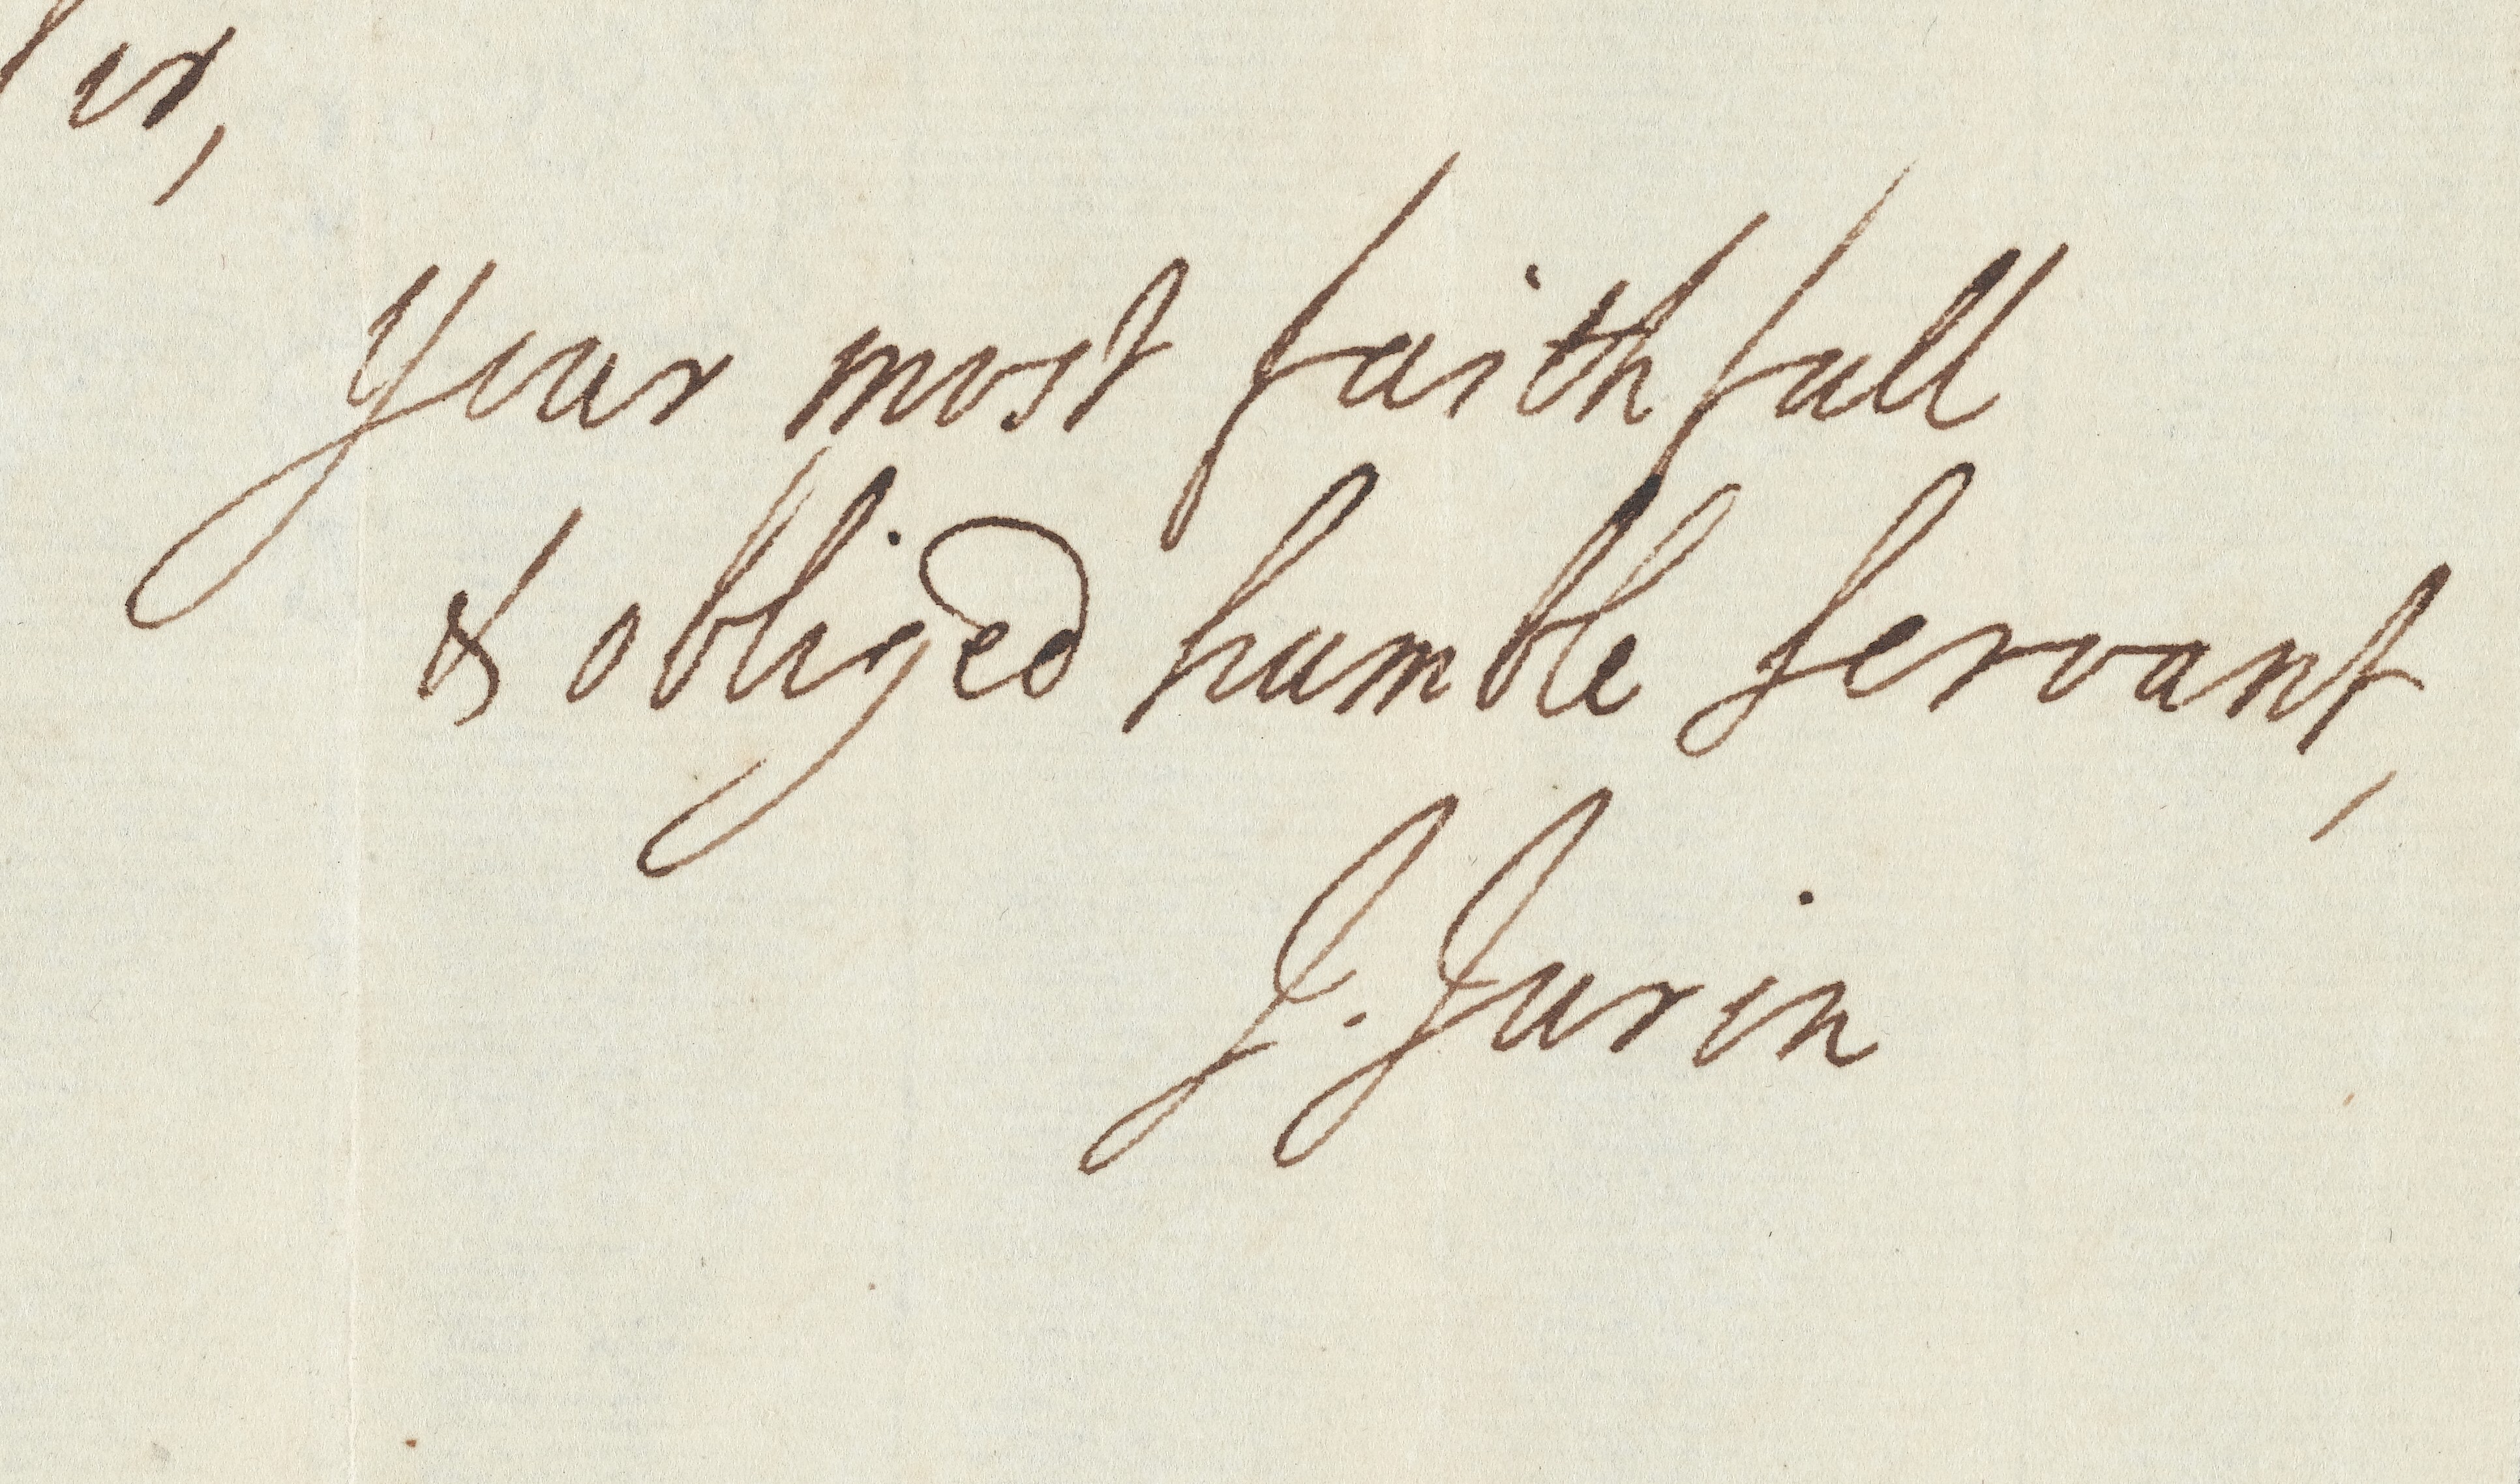
Signature of: james jurin